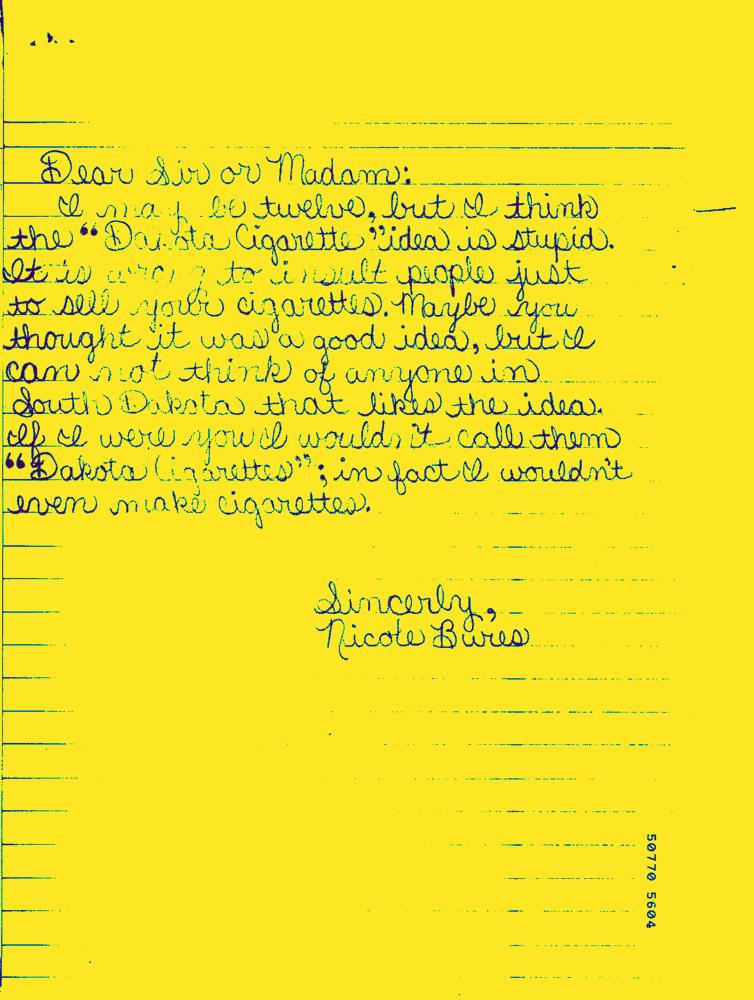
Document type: Hand-Written